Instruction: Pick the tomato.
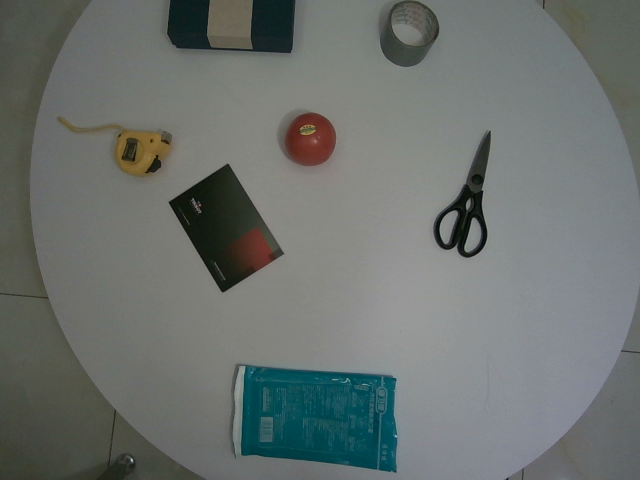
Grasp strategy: vertical